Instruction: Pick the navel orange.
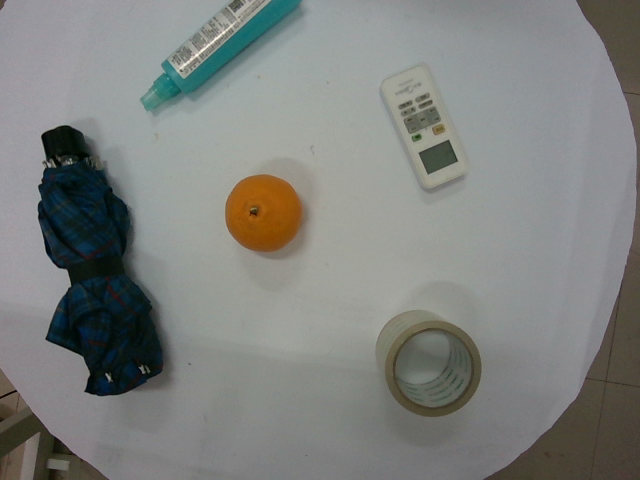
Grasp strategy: vertical